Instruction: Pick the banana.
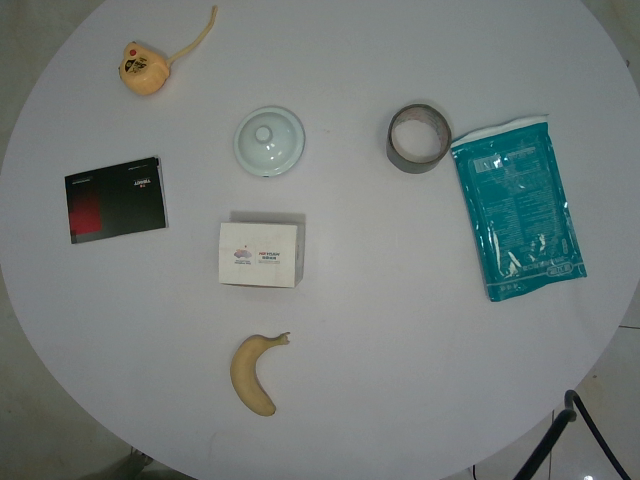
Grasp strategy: vertical